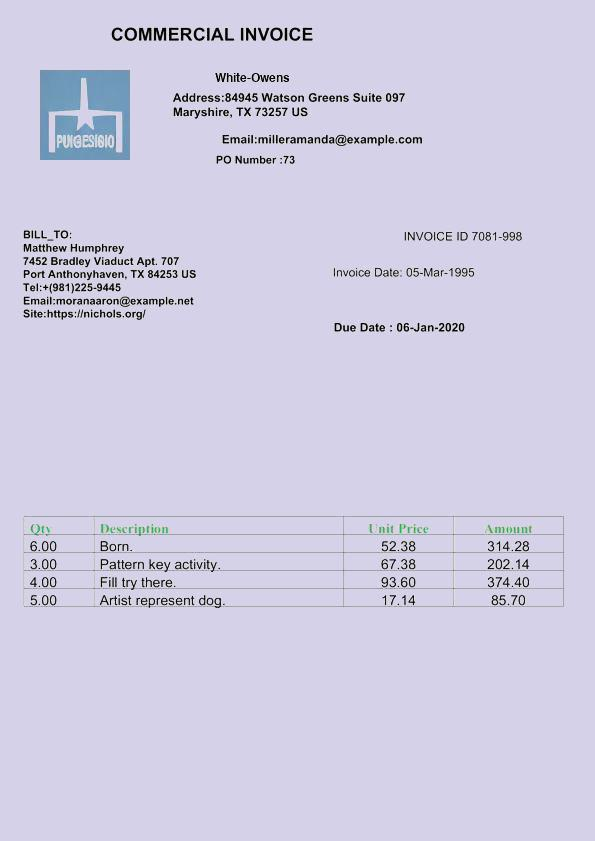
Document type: Invoice